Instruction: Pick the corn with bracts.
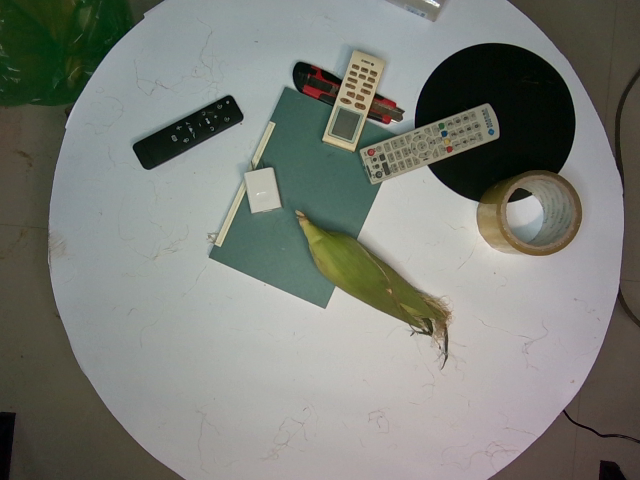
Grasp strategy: vertical